Question: What do the imaging results show?
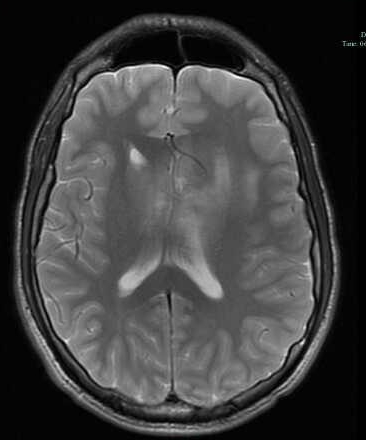
Answer: The imaging shows Large homogeneously enhancing lesion based in the dura of the falx, and pressing on the anterior cerebral hemisphere.  There is rightward mass effect on the falx as well as inferior displacement of the body of the corpus callosum with partial effacement of the third ventricle.  The mass looks extraaxial, but has intraaxial vasogengenic edema in frontal lobes surrounding the mass. Axial MR T2.